Question: What is the property identification or parcel number listed?
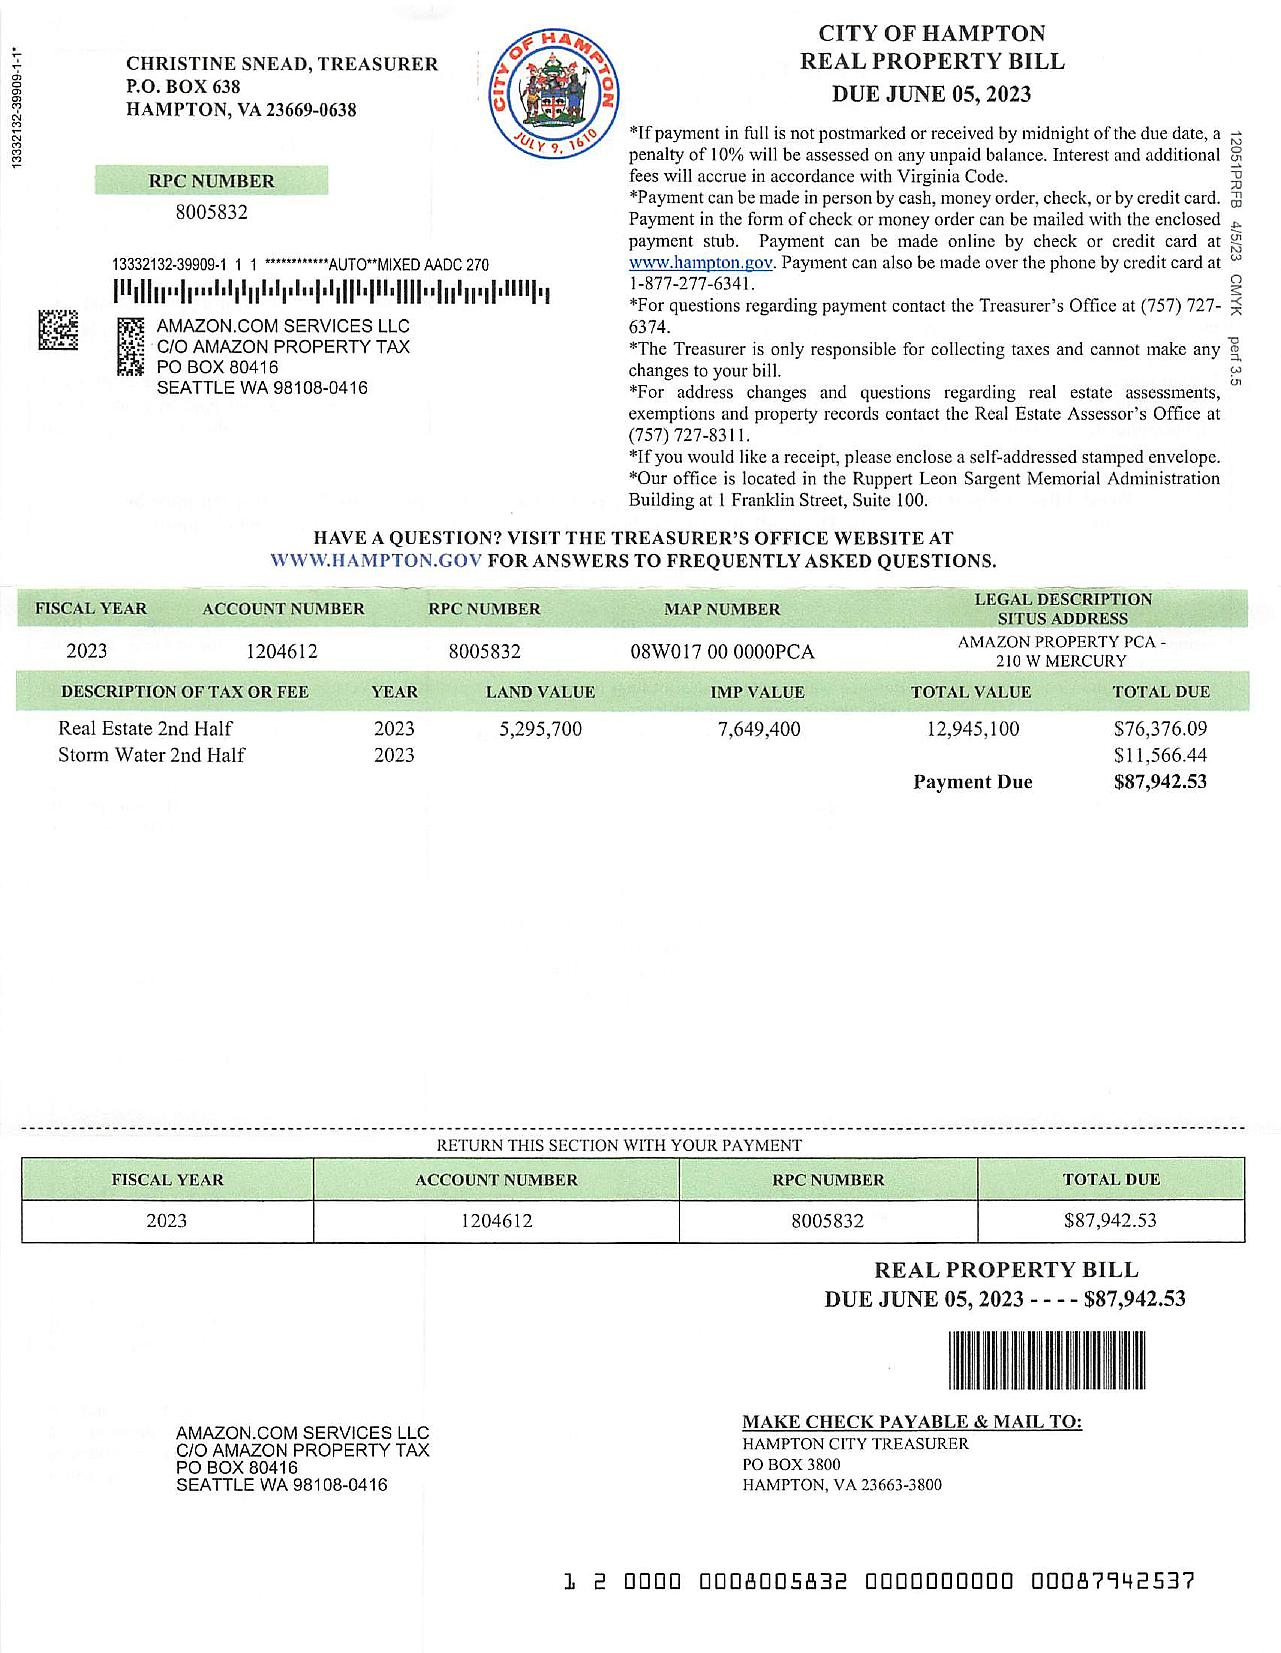
Answer: "08W0170000000PCA"